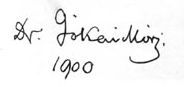
Signature of: mór jókai